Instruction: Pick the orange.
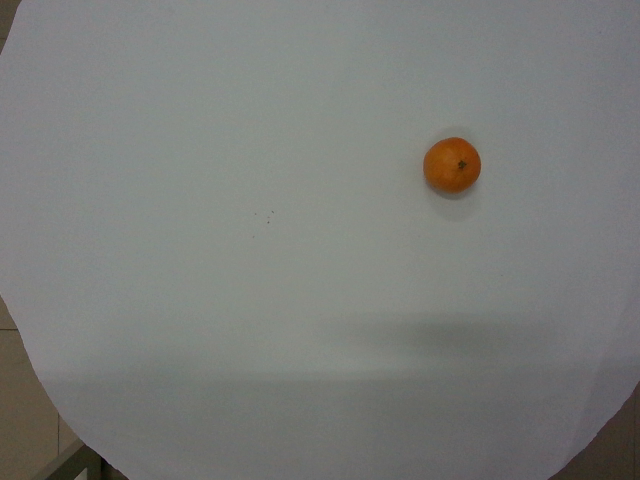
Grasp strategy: vertical